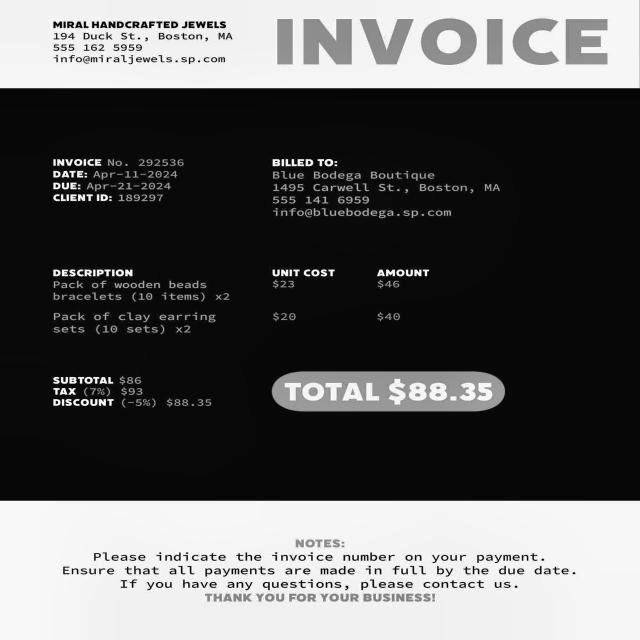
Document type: Invoice